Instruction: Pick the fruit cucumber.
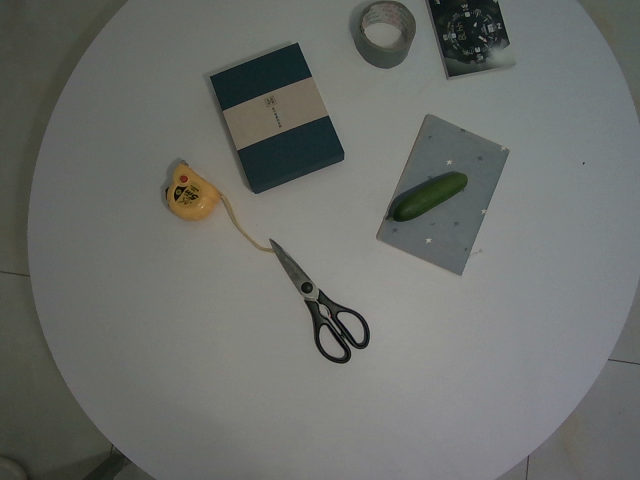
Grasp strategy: vertical